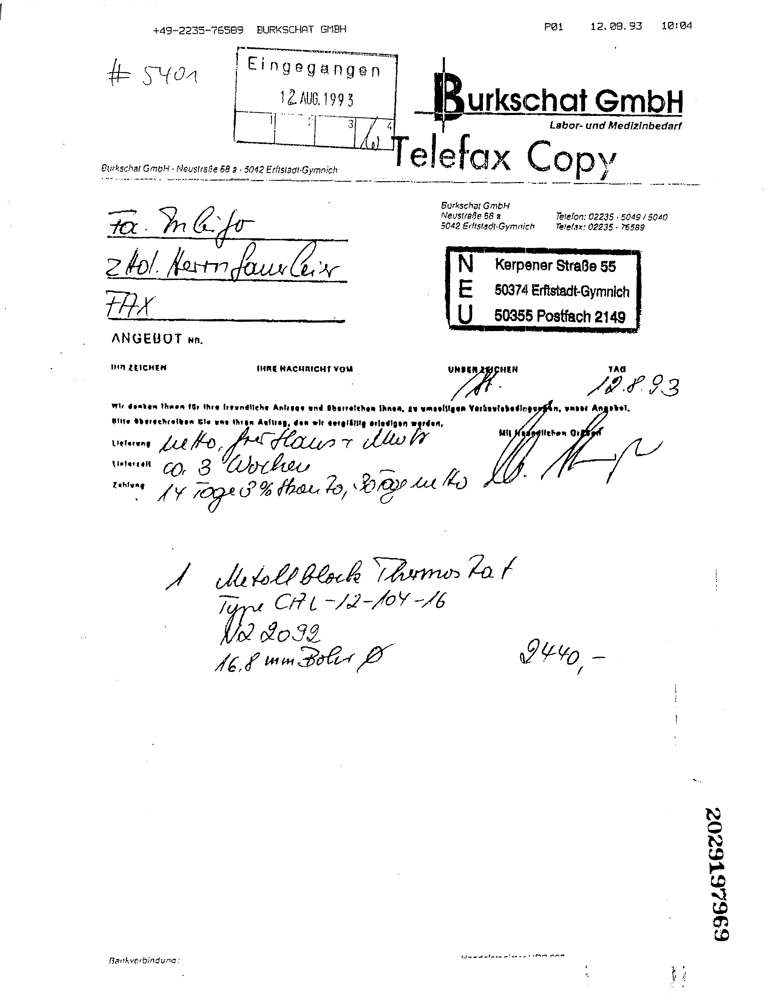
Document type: Invoice